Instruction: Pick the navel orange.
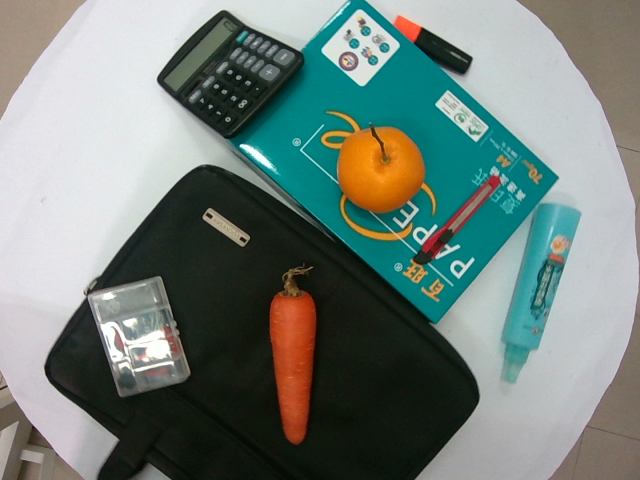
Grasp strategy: vertical